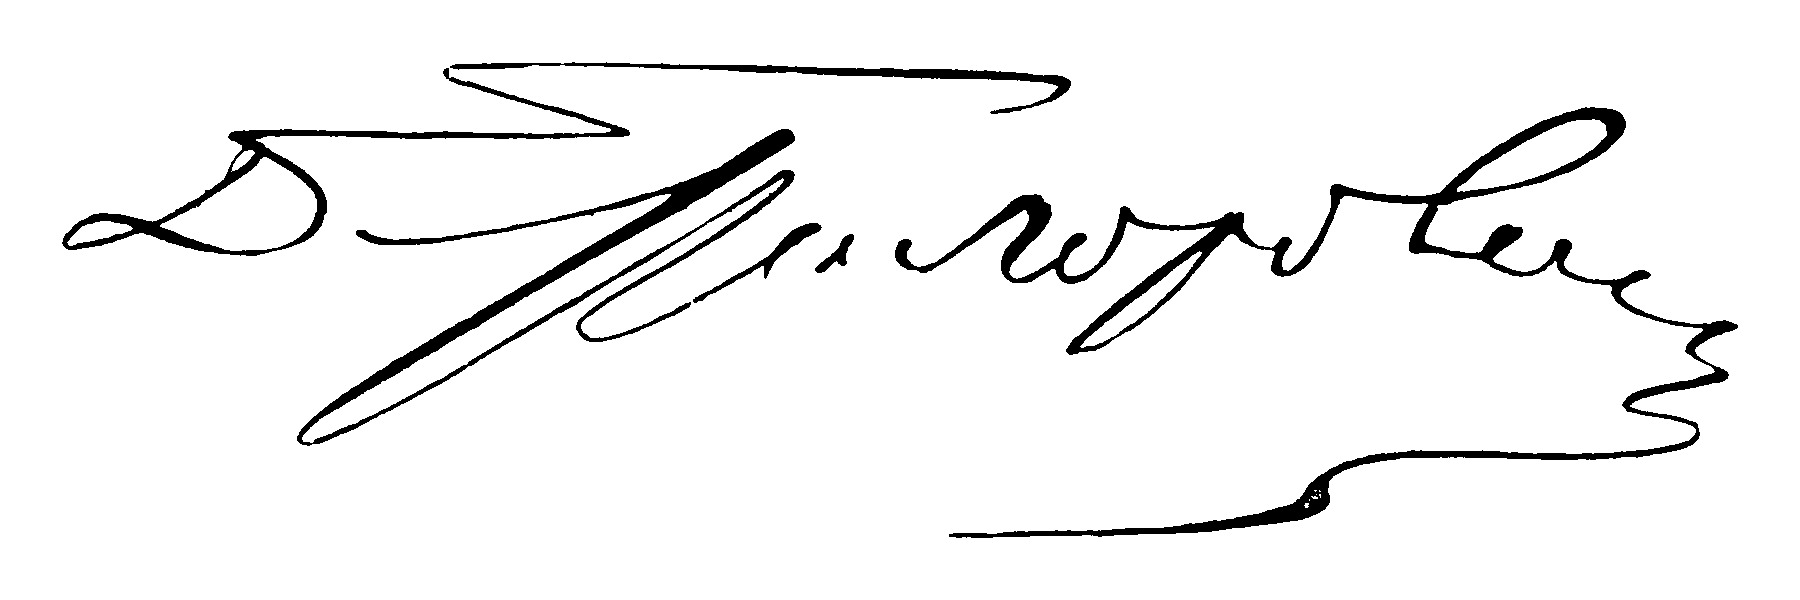
Signature of: dmitry grigorovich